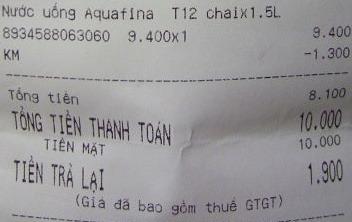
<table>
  <tr>
    <th>Mặt hàng / Mã số</th>
    <th>Số lượng</th>
    <th>Đơn giá</th>
    <th>Thành tiền</th>
  </tr>
  <tr>
    <td>Nước uống Aquafina T12 chaix1.5L<br>8934588063060</td>
    <td>1</td>
    <td>9.400</td>
    <td>9.400</td>
  </tr>
  <tr>
    <td>KM </td>
    <td></td>
    <td></td>
    <td>-1.300</td>
  </tr>
</table>

Tổng tiền 8.100
TỔNG TIỀN THANH TOÁN 10.000
TIỀN MẶT 10.000
TIỀN TRẢ LẠI 1.900
(Giá đã bao gồm thuế GTGT)